Question: How does the patient history play a role?
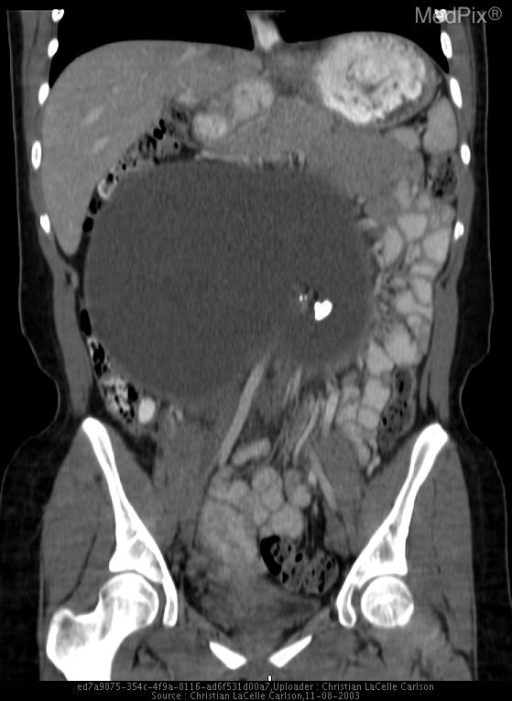
Answer: The patient's history of 18 y.o. girl with distension of abdomen for 3 years, abdominal discomfort and reflux symptoms for 1-2 years. is key in understanding the case.